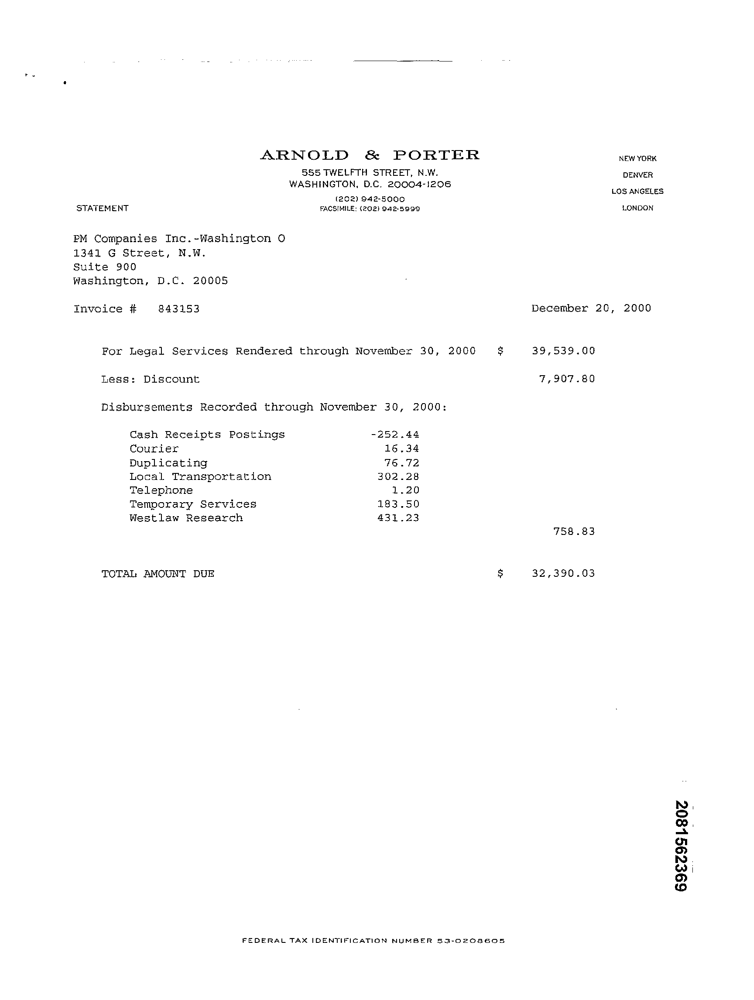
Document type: Invoice